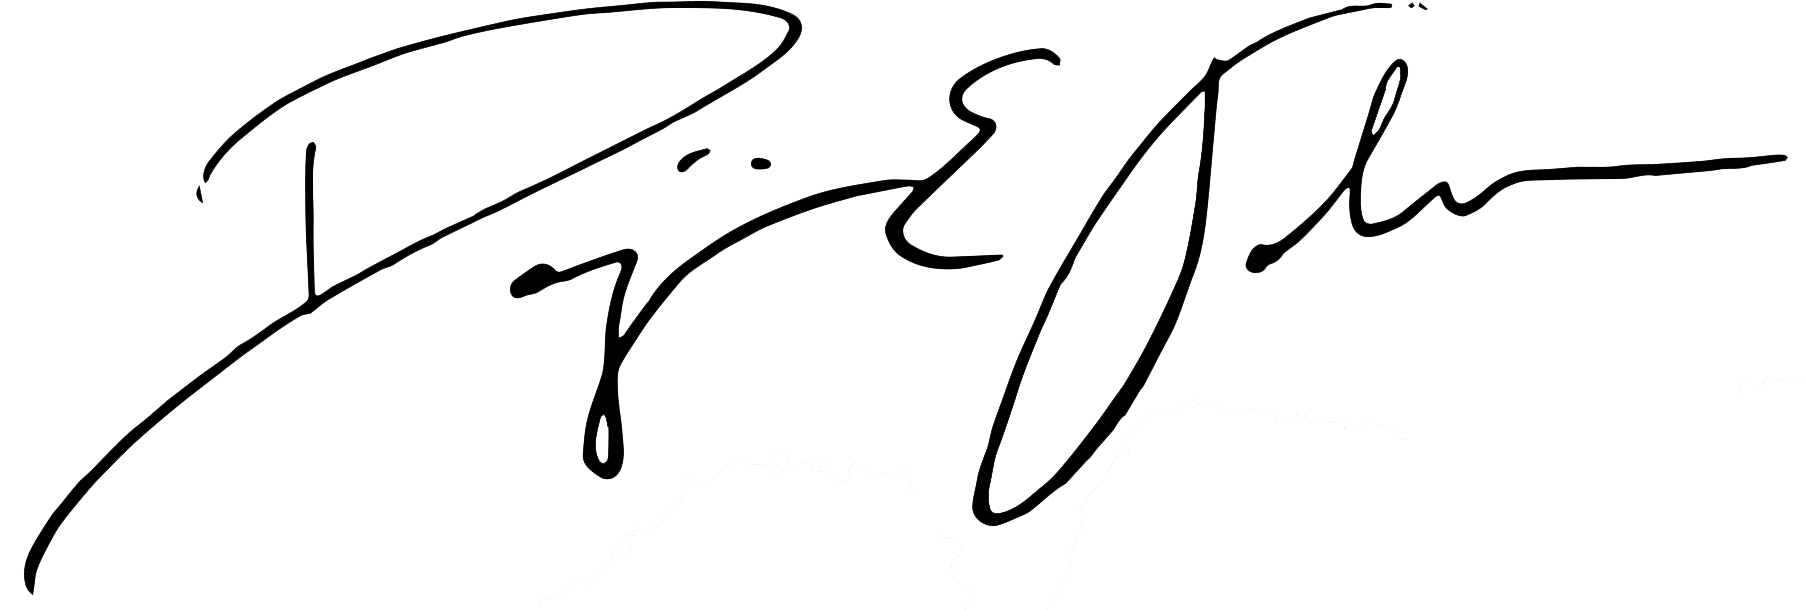
Signature of: dominique johnson